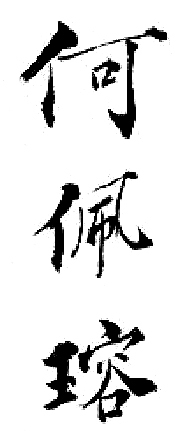
Signature of: he peirong